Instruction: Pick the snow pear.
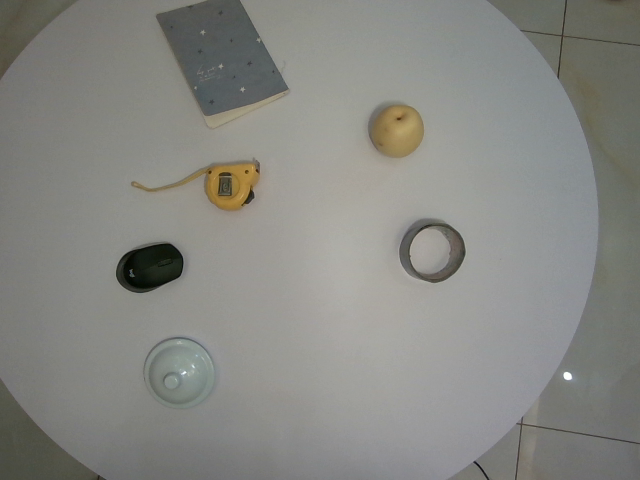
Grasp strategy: vertical